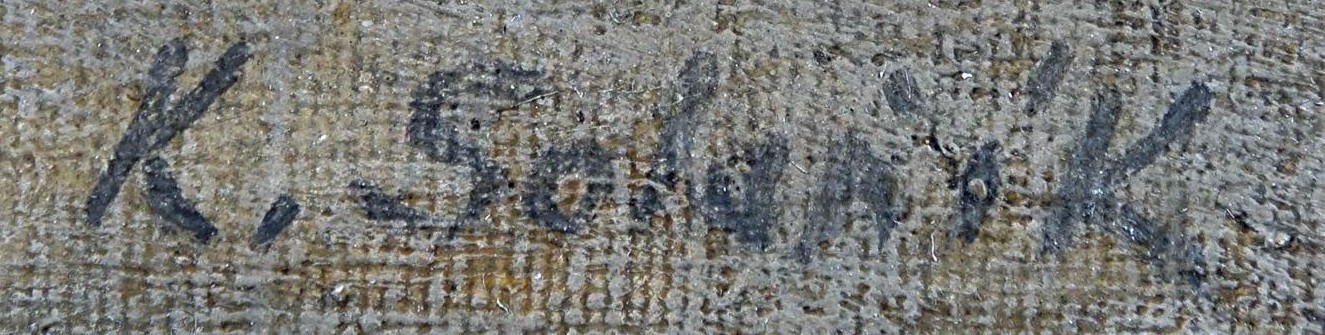
Signature of: karel solařík